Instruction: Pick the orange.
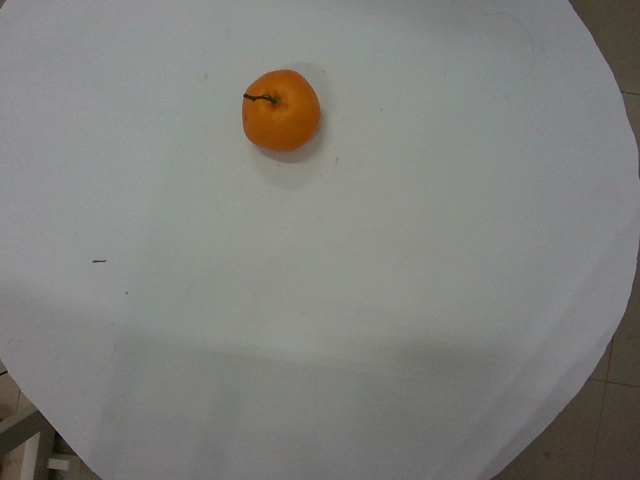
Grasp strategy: vertical